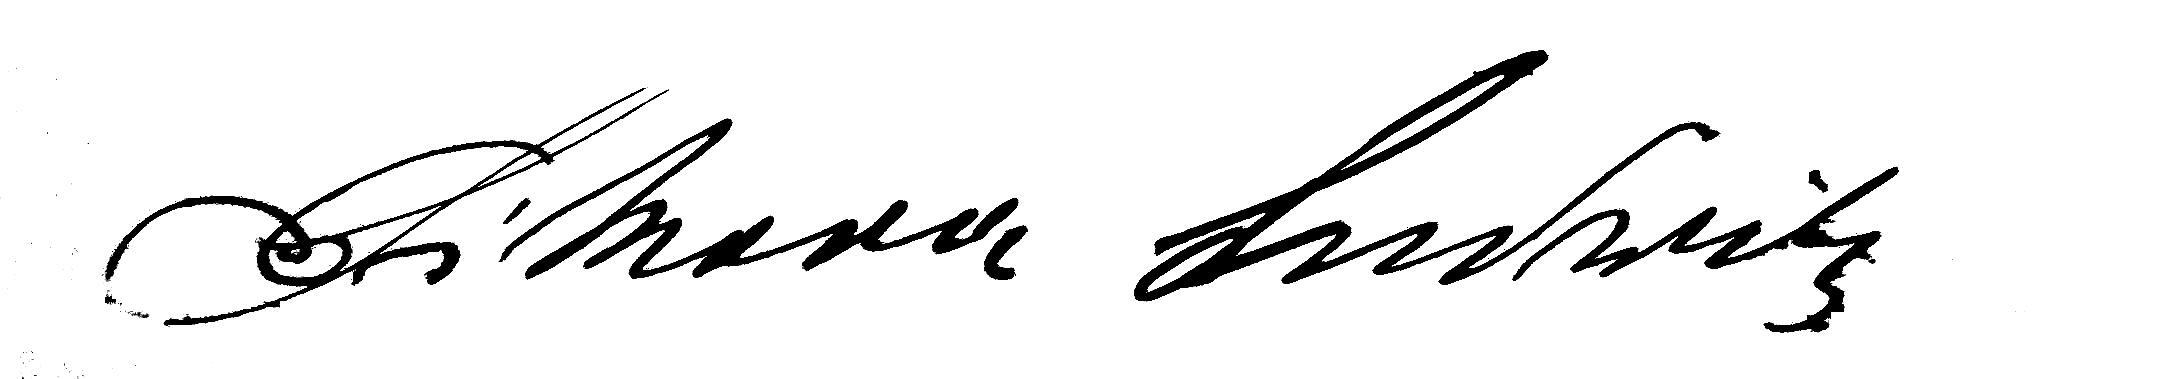
Signature of: ludwik sikora